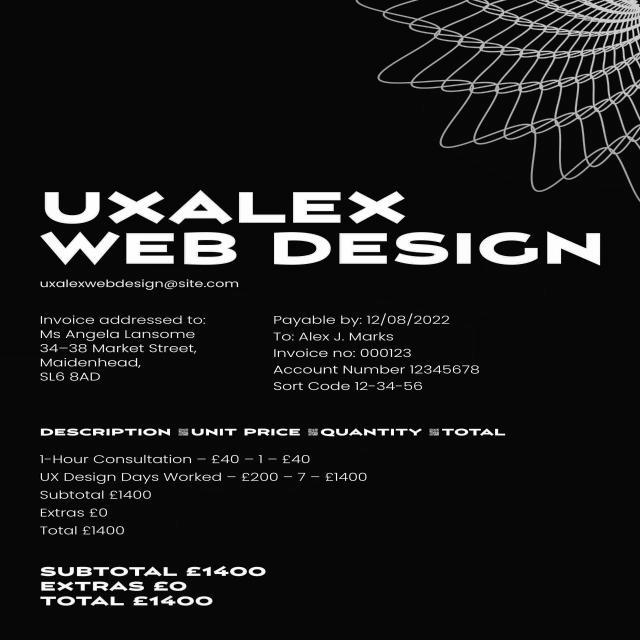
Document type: Invoice